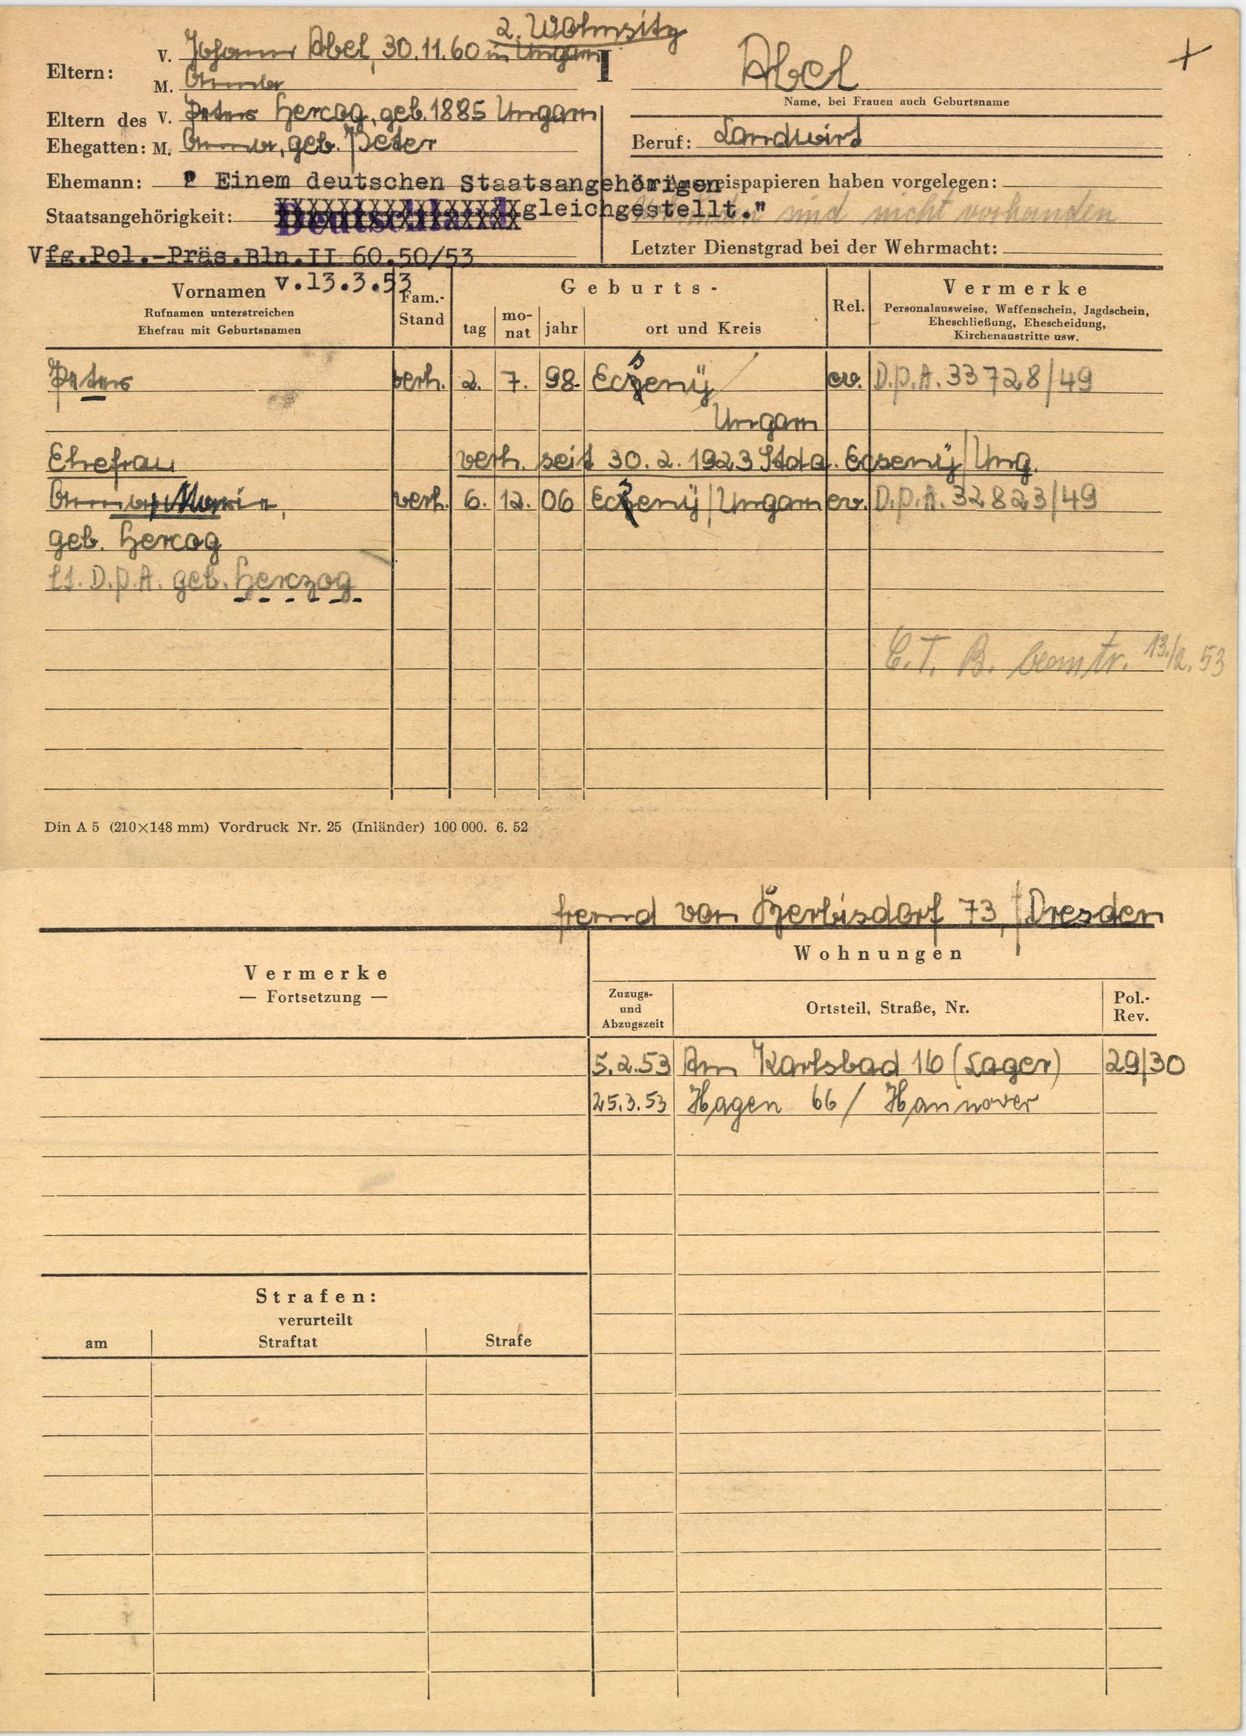
Abel